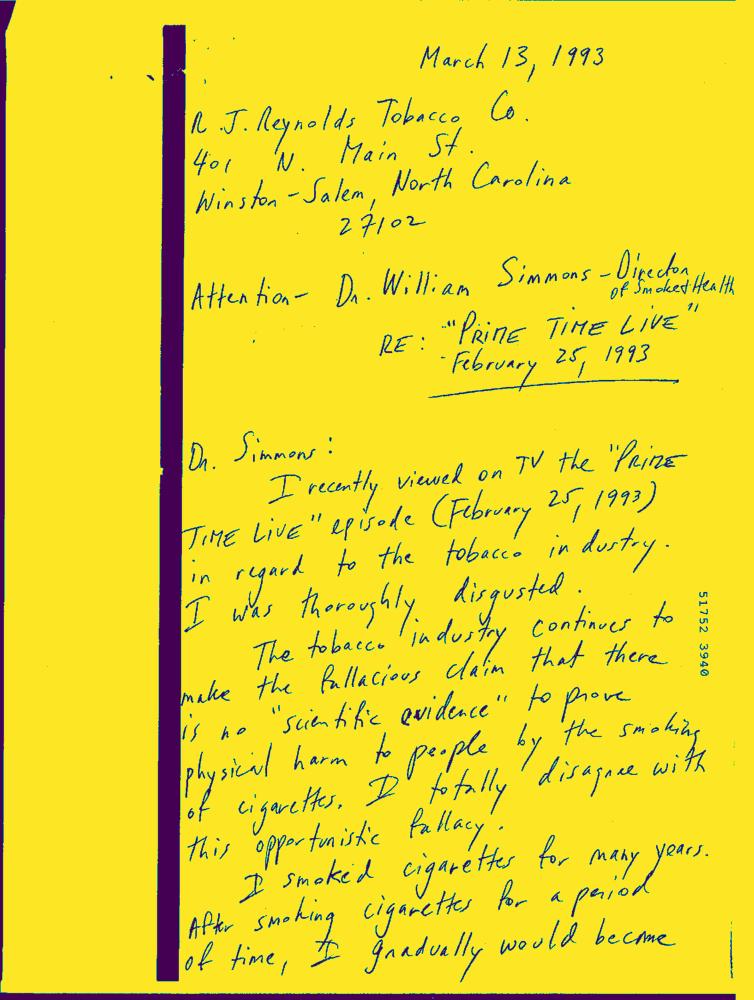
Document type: Hand-Written